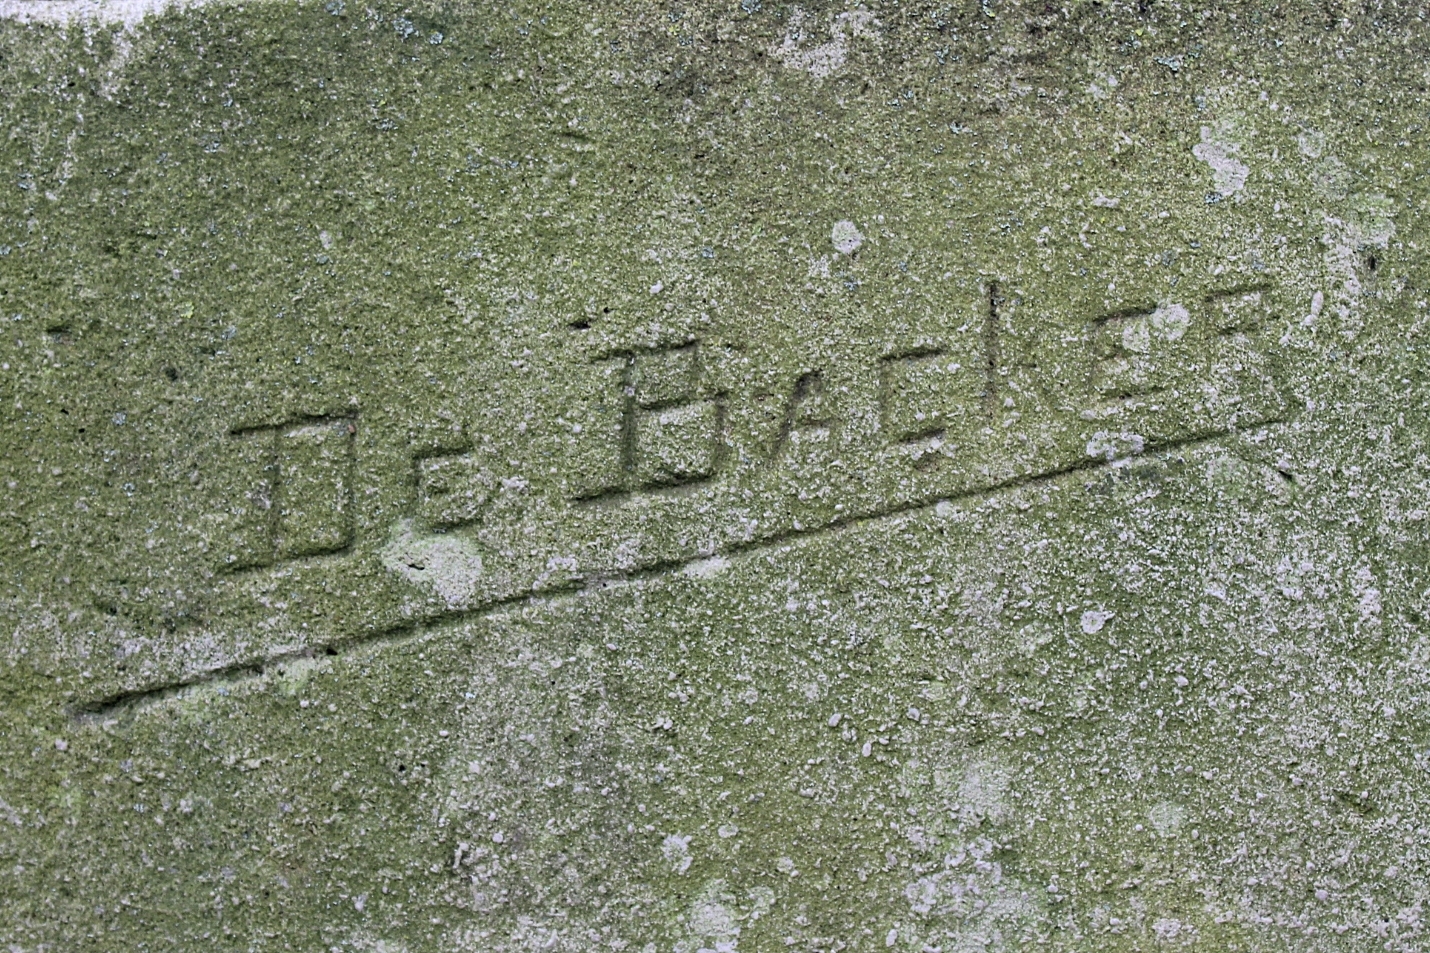
Signature of: willem de backer